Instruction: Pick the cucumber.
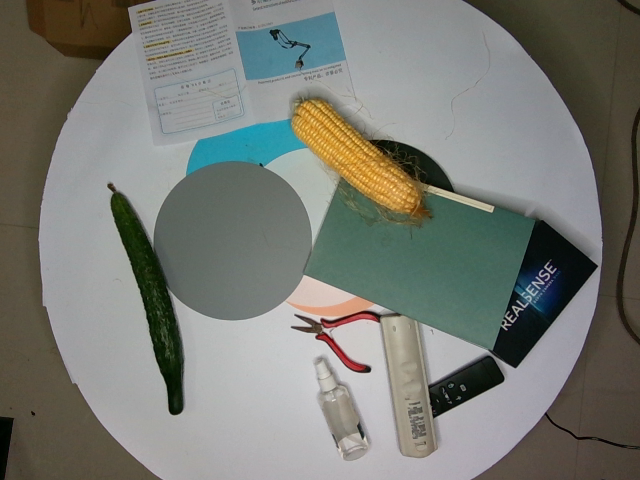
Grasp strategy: vertical